Question: What is the mailing or notice date provided in the document?
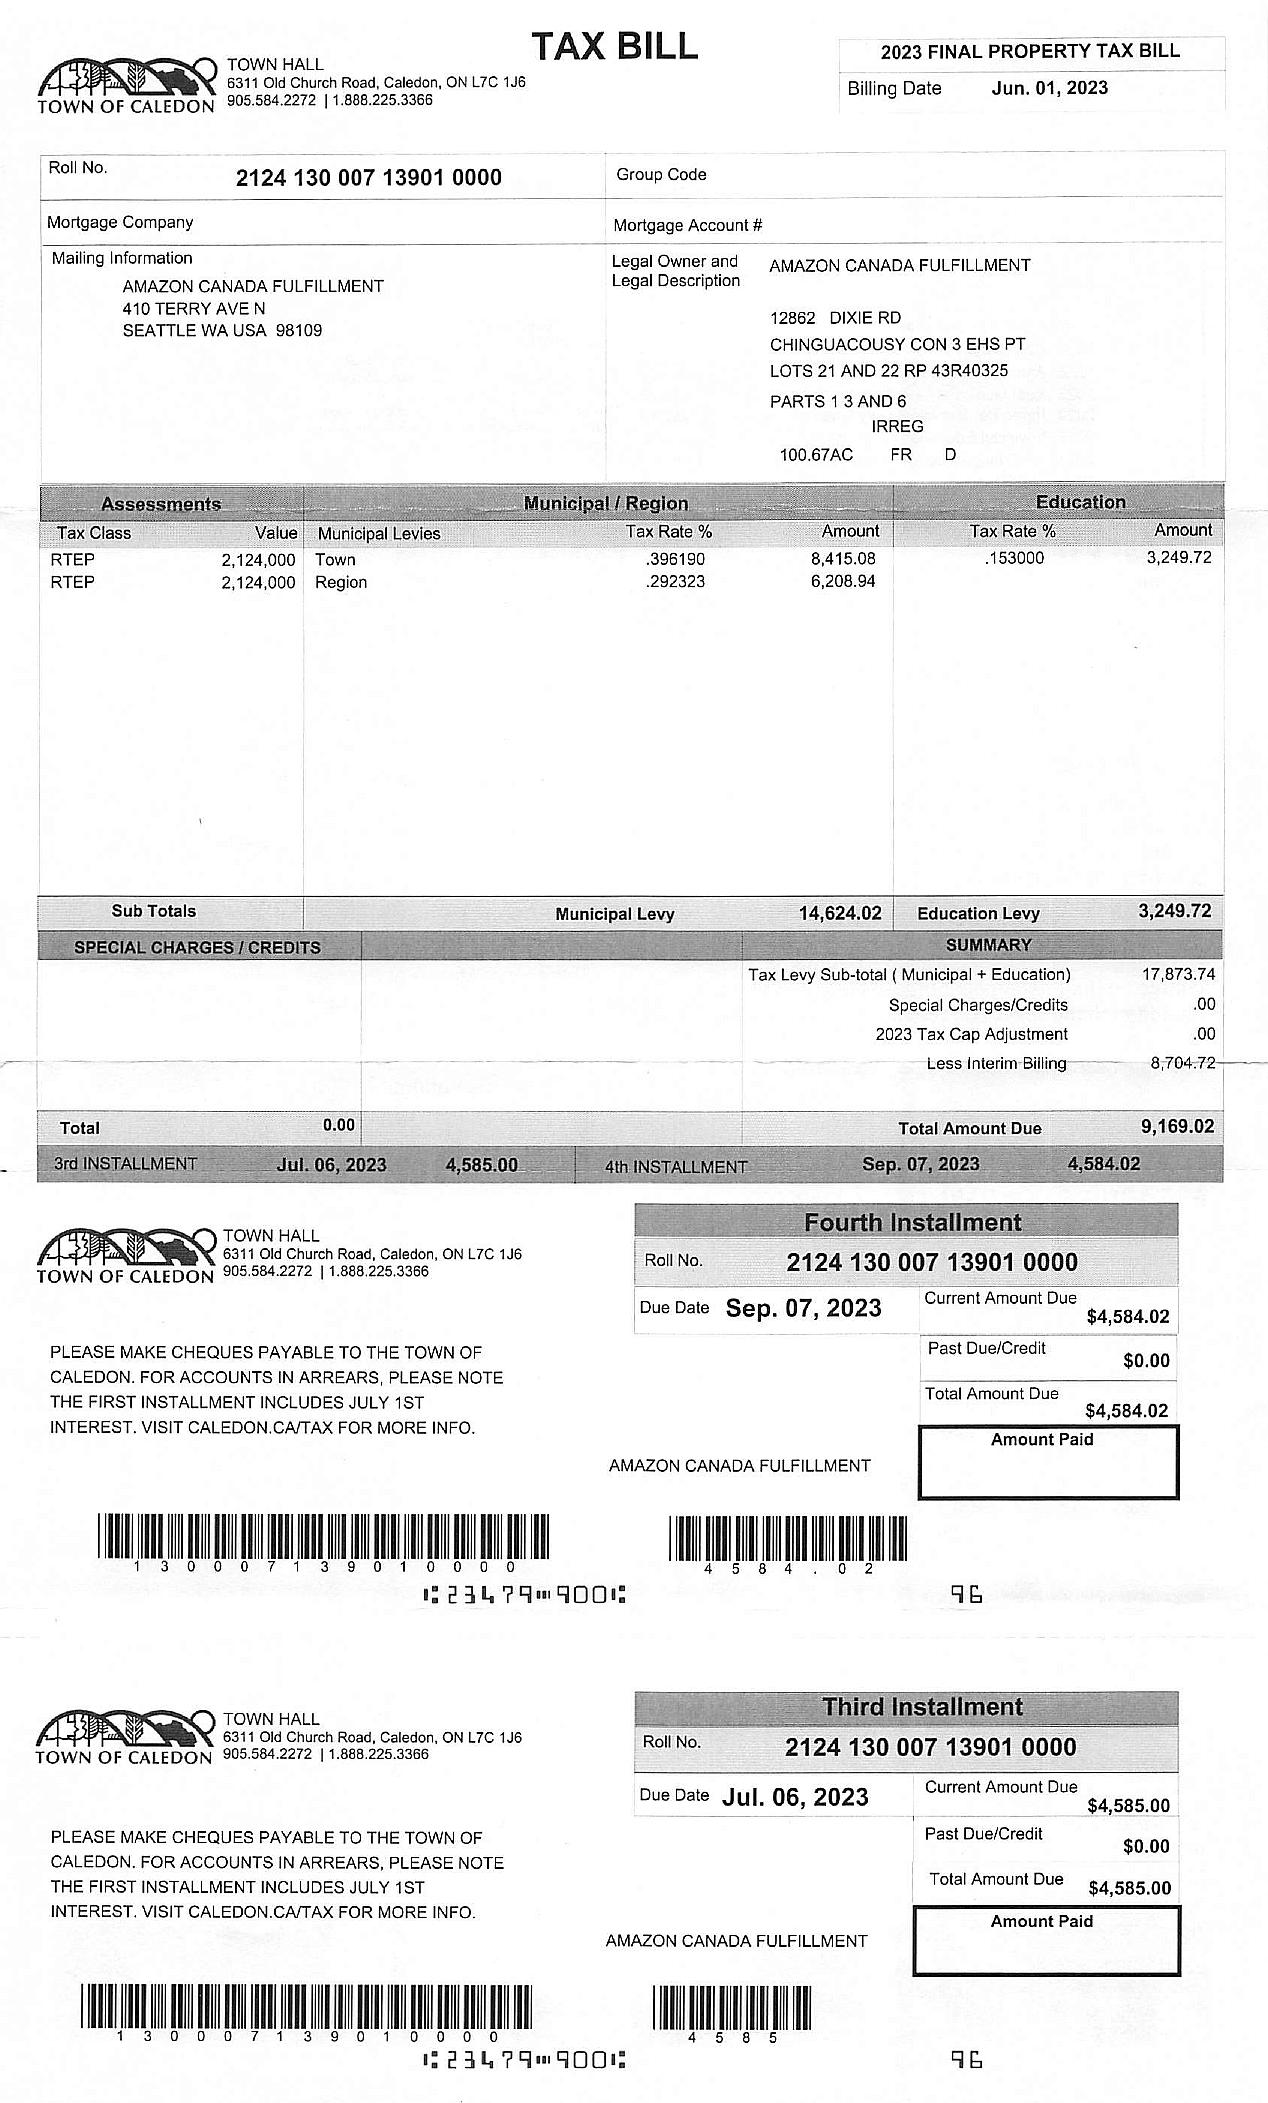
Answer: "Jun. 01, 2023"